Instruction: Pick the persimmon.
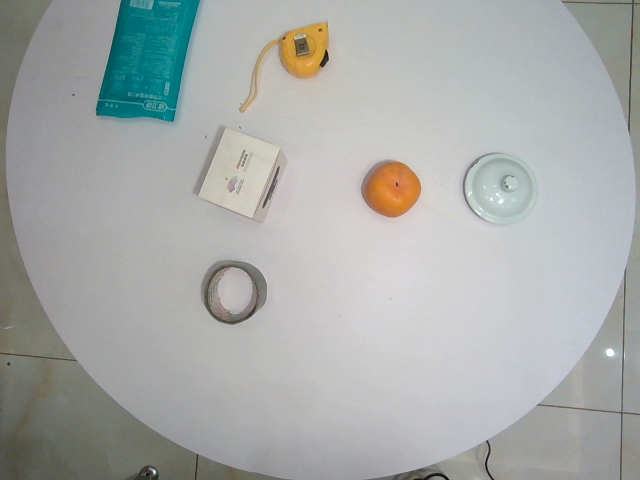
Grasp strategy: vertical